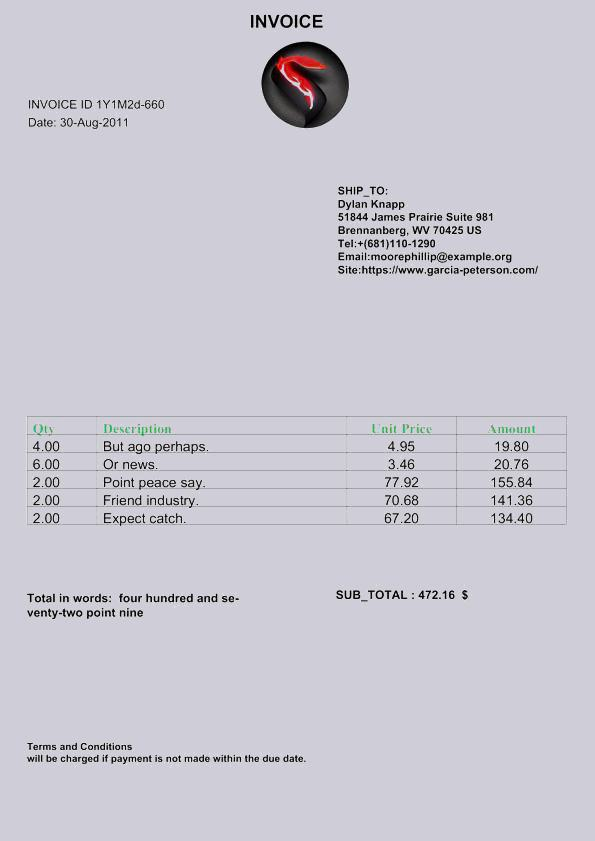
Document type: Invoice